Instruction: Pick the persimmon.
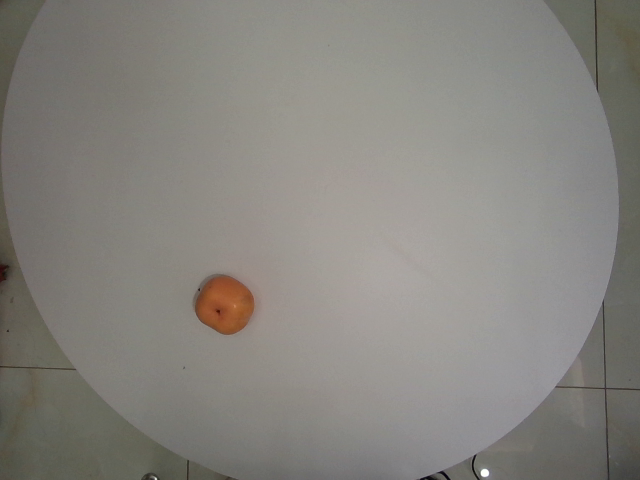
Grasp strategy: vertical